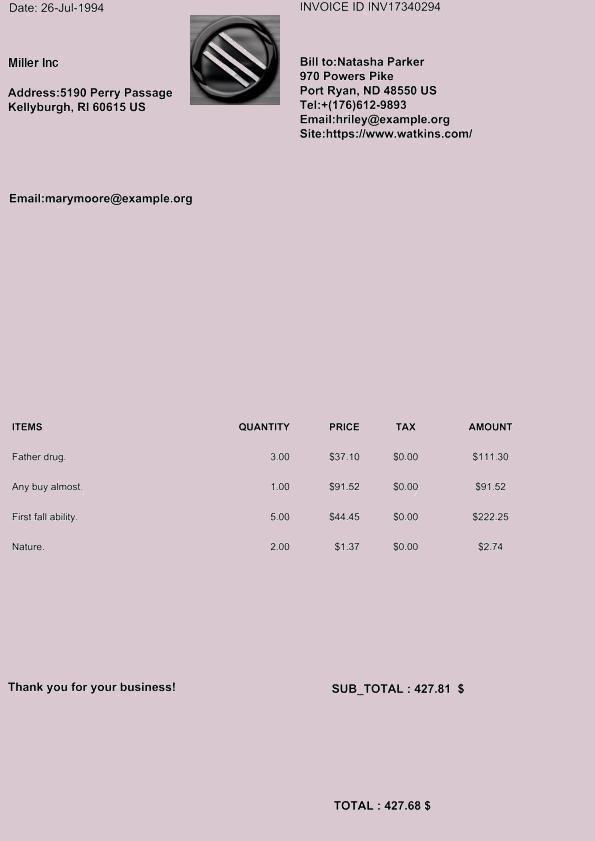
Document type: Invoice